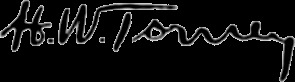
Signature of: henry torney